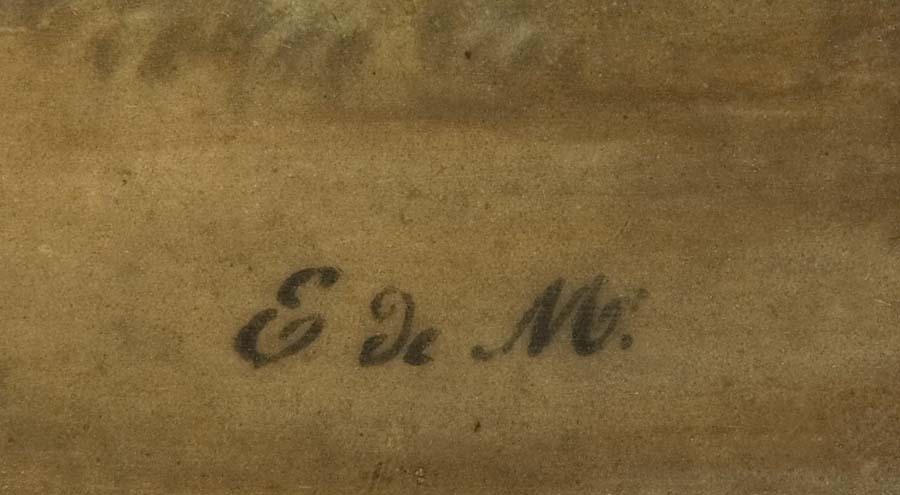
Signature of: élise de maussion